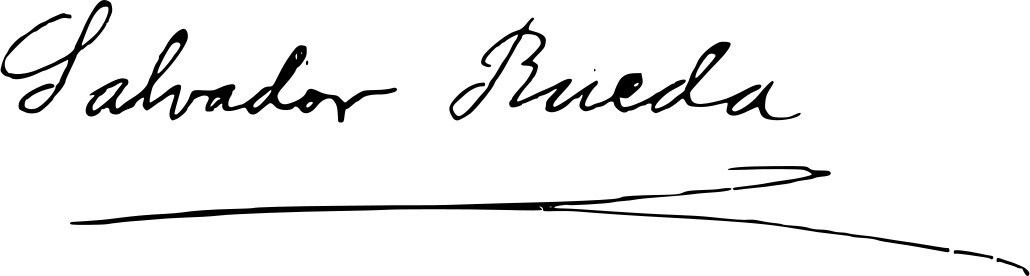
Signature of: salvador rueda